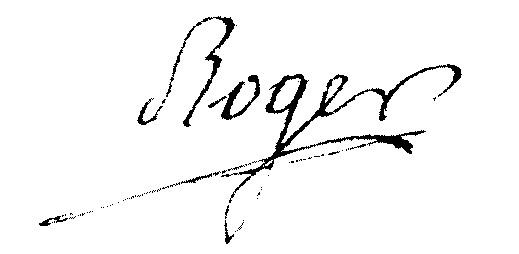
Signature of: jean pierre roger